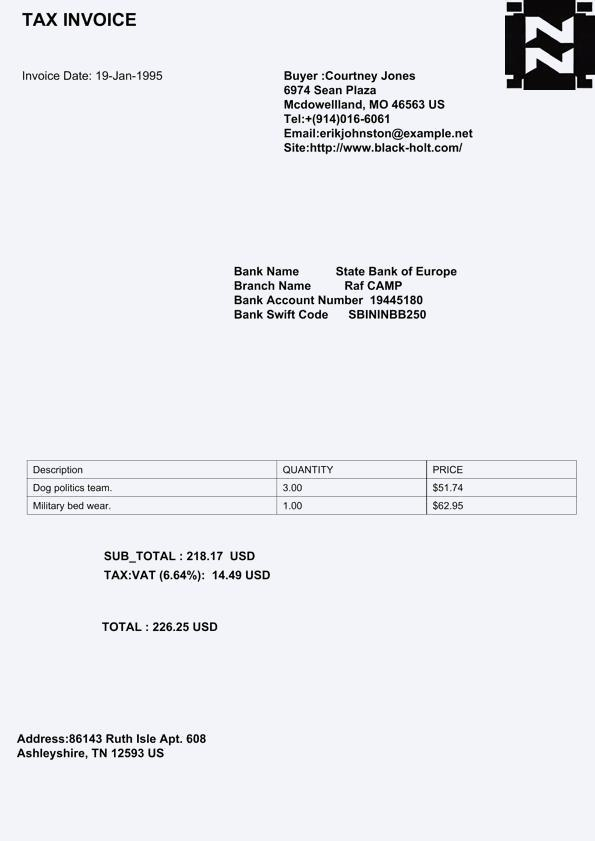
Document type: Invoice